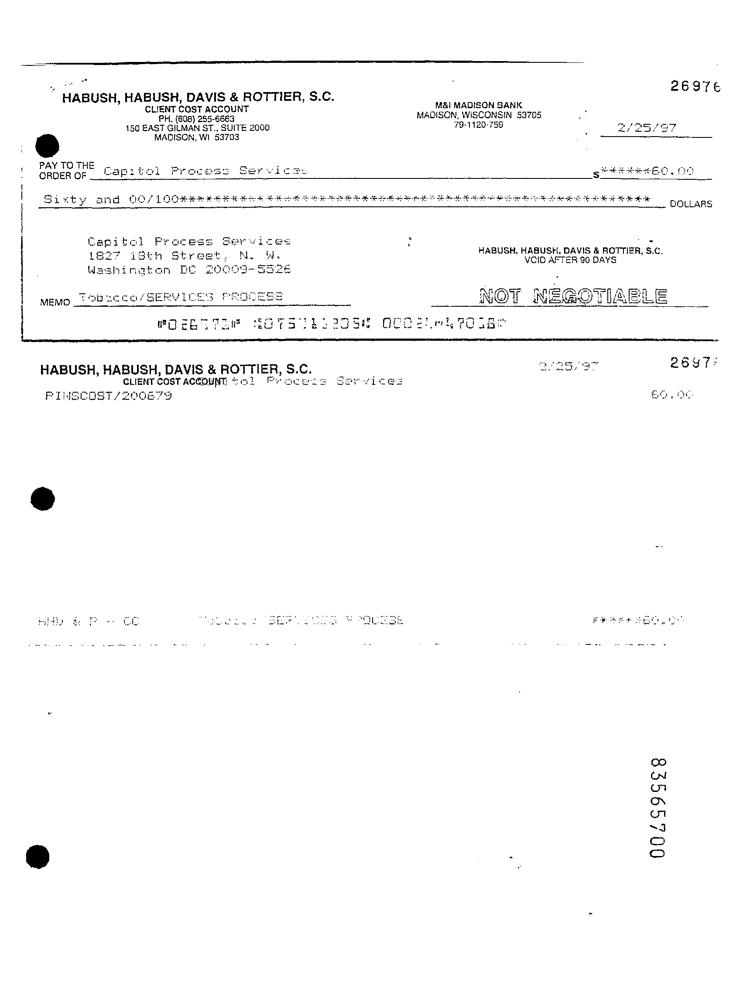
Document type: Invoice